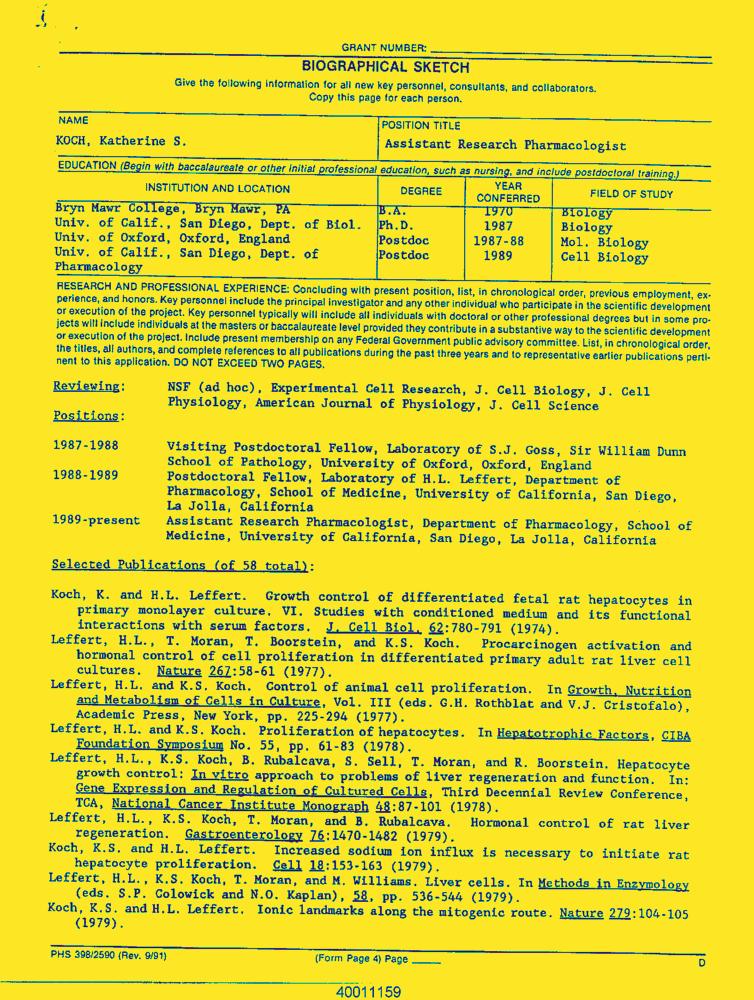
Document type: Resume-Doc